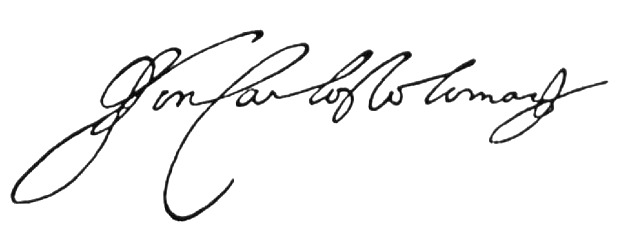
Signature of: carlos coloma